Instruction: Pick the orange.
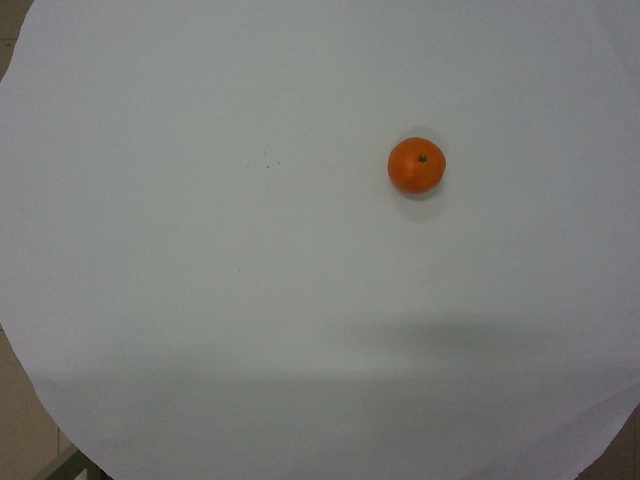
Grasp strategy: vertical